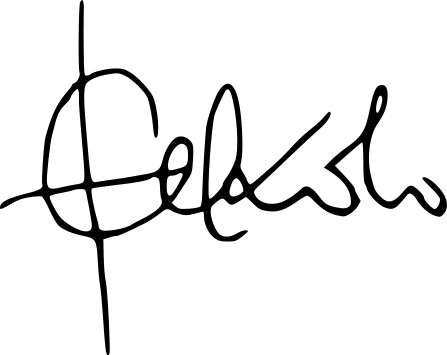
Signature of: jude thaddeus okolo